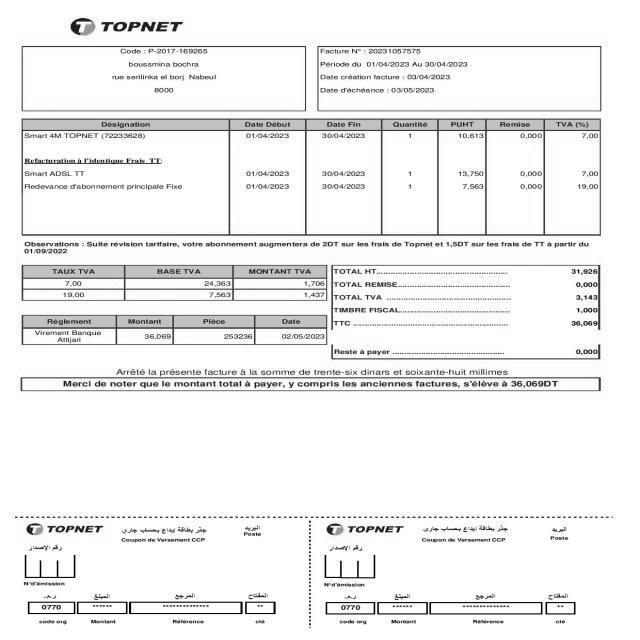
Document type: Invoice